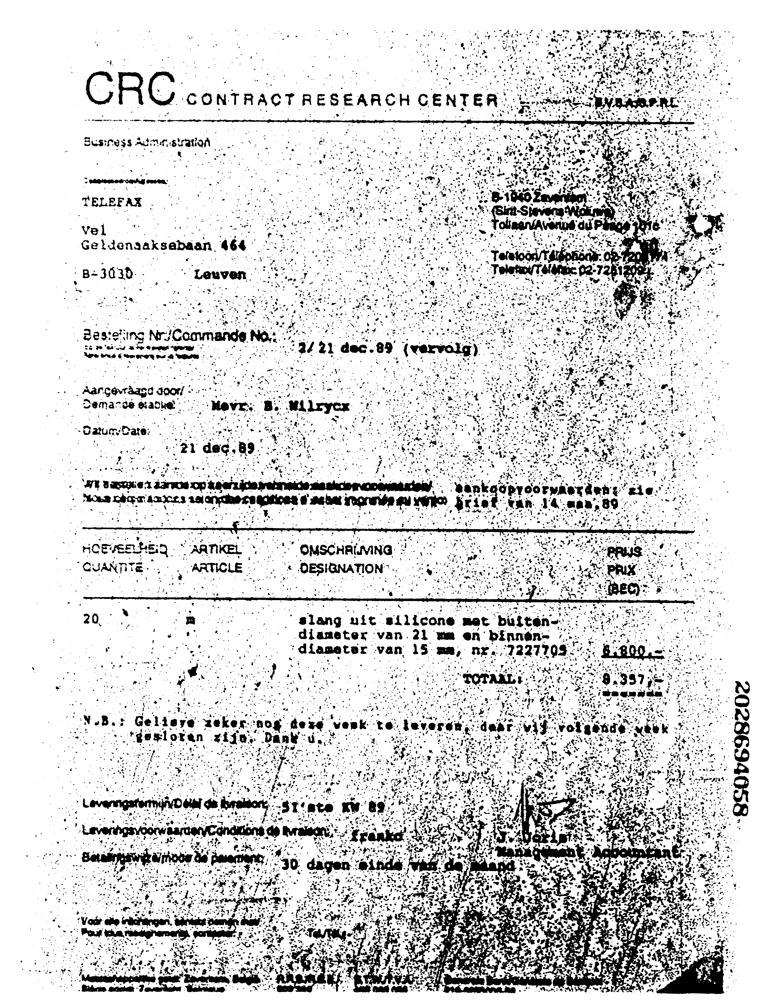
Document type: Invoice